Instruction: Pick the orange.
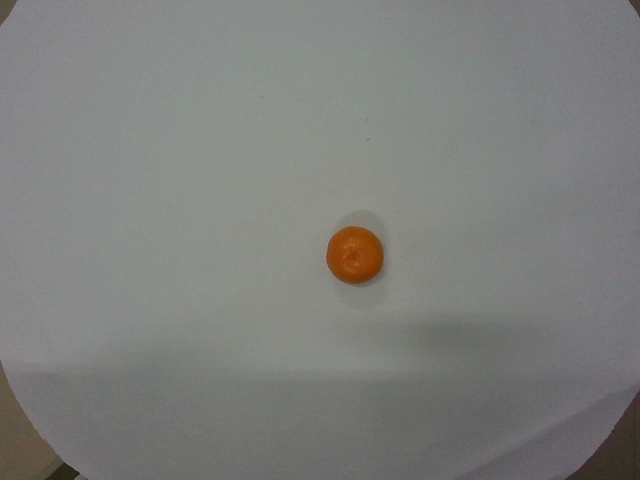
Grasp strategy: vertical